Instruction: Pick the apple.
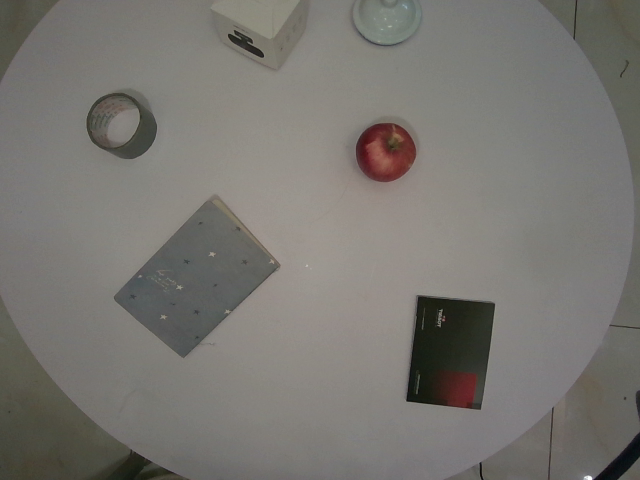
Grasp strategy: vertical